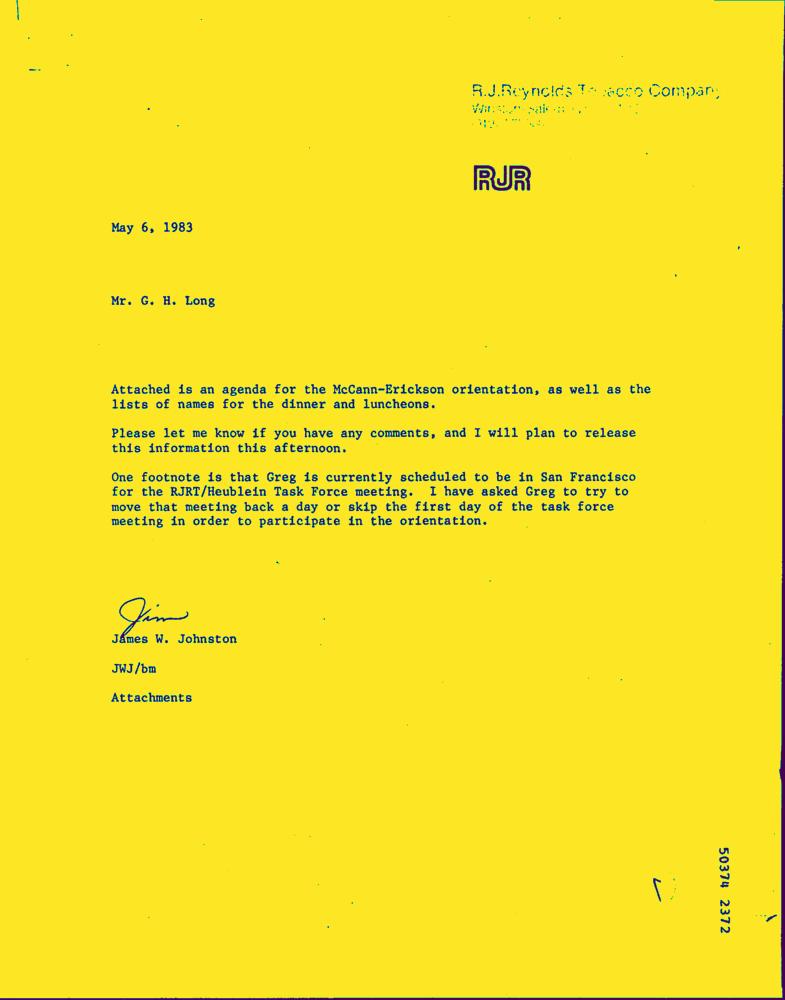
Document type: Letter-Doc